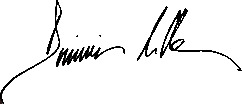
Signature of: dominic miller